Question: What are the imaging findings?
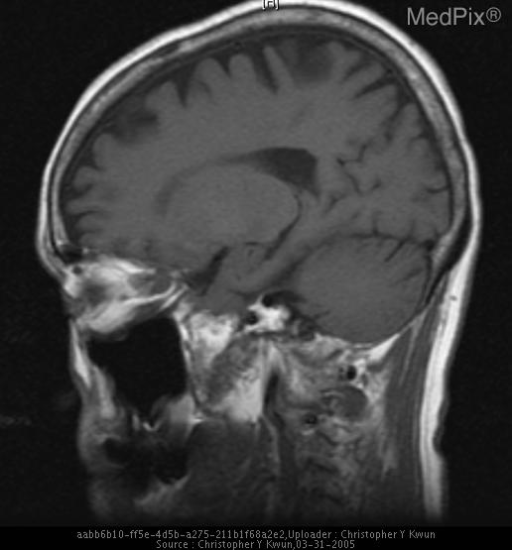
Answer: The imaging shows Film #1: Nonenhanced axial CT image of the head shows a bilobed circumscribed hyperdense lesion centered on the left optic nerve that extends to the orbital apex. No evidence of extension is seen outside the bony orbit.

Film #2 and 3: Axial T1 and T2 weighted images, respectively, shows a bilobed T1 hypointense and T2 heterogenously hyperintense mass arising from the left optic nerve sheath with mildly associated proptosis. There is a clear demarcation present between the mass and optic nerve.

Film #4: Axial T1 postgadolinium with fat saturation shows the mass to enhance intensely and is only slightly inhomogeneous. Sagittal view of the surrounding mass on the left optic nerve..